Question: What is the main concern?
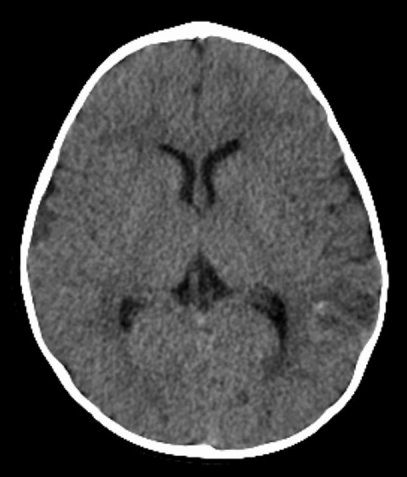
Answer: The findings suggest CT- Mixed density lesion within the posterior temporal and parietal lobes.

MRI-Exophytic appearing lesion which has an intra axial component and enhances homogeneously.. CT- Mixed density lesion within the posterior temporal and parietal lobes. MRI-Exophytic appearing lesion which has an intra axial component and enhances homogeneously.. The patient might have a history of 9 mo old girl with a history of trauma.  A screening CT scan revealed a possible left hemisphere bleed.  MRI and skeletal survey were ordered..